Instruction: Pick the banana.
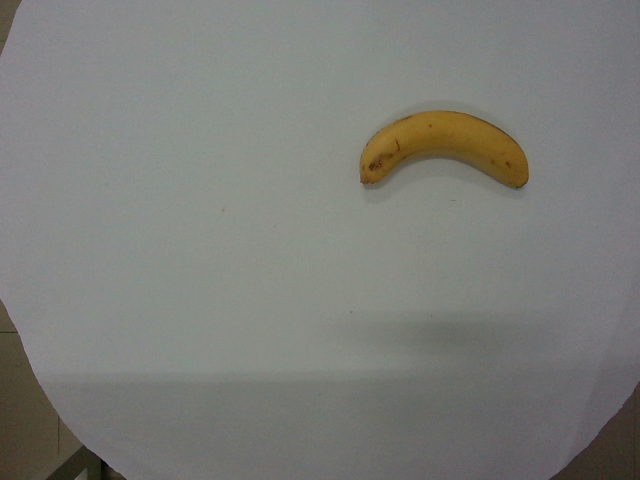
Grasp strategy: vertical